Question: What is the suspected problem?
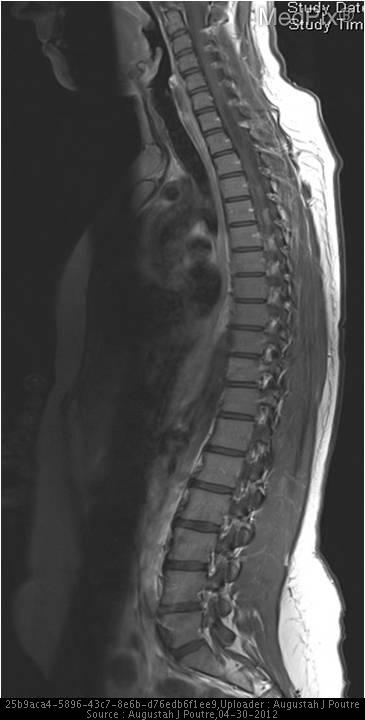
Answer: The findings suggest Low lying cerebellar tonsils with cervical cord syringohydromyelia.. Sagittal T1 postcontrast MR image through the cord demonstrates no abnormal enhancement.. The patient might have a history of 21 y/o woman who presented to the ER with gradual onset headache for the past 2 weeks..